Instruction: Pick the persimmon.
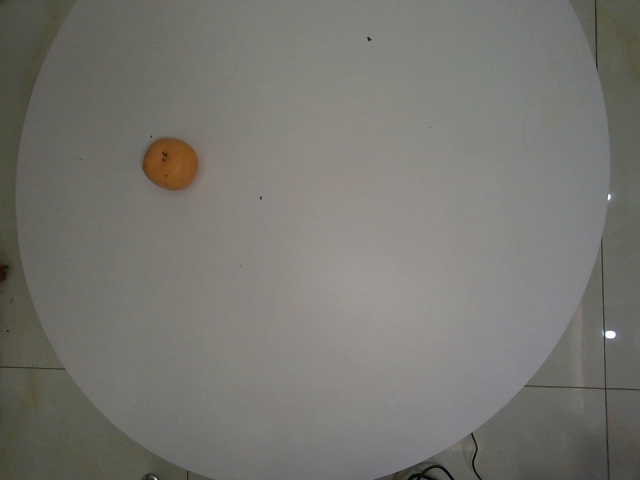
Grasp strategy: vertical